Question: What is the assessed value of the property as noted in the document?
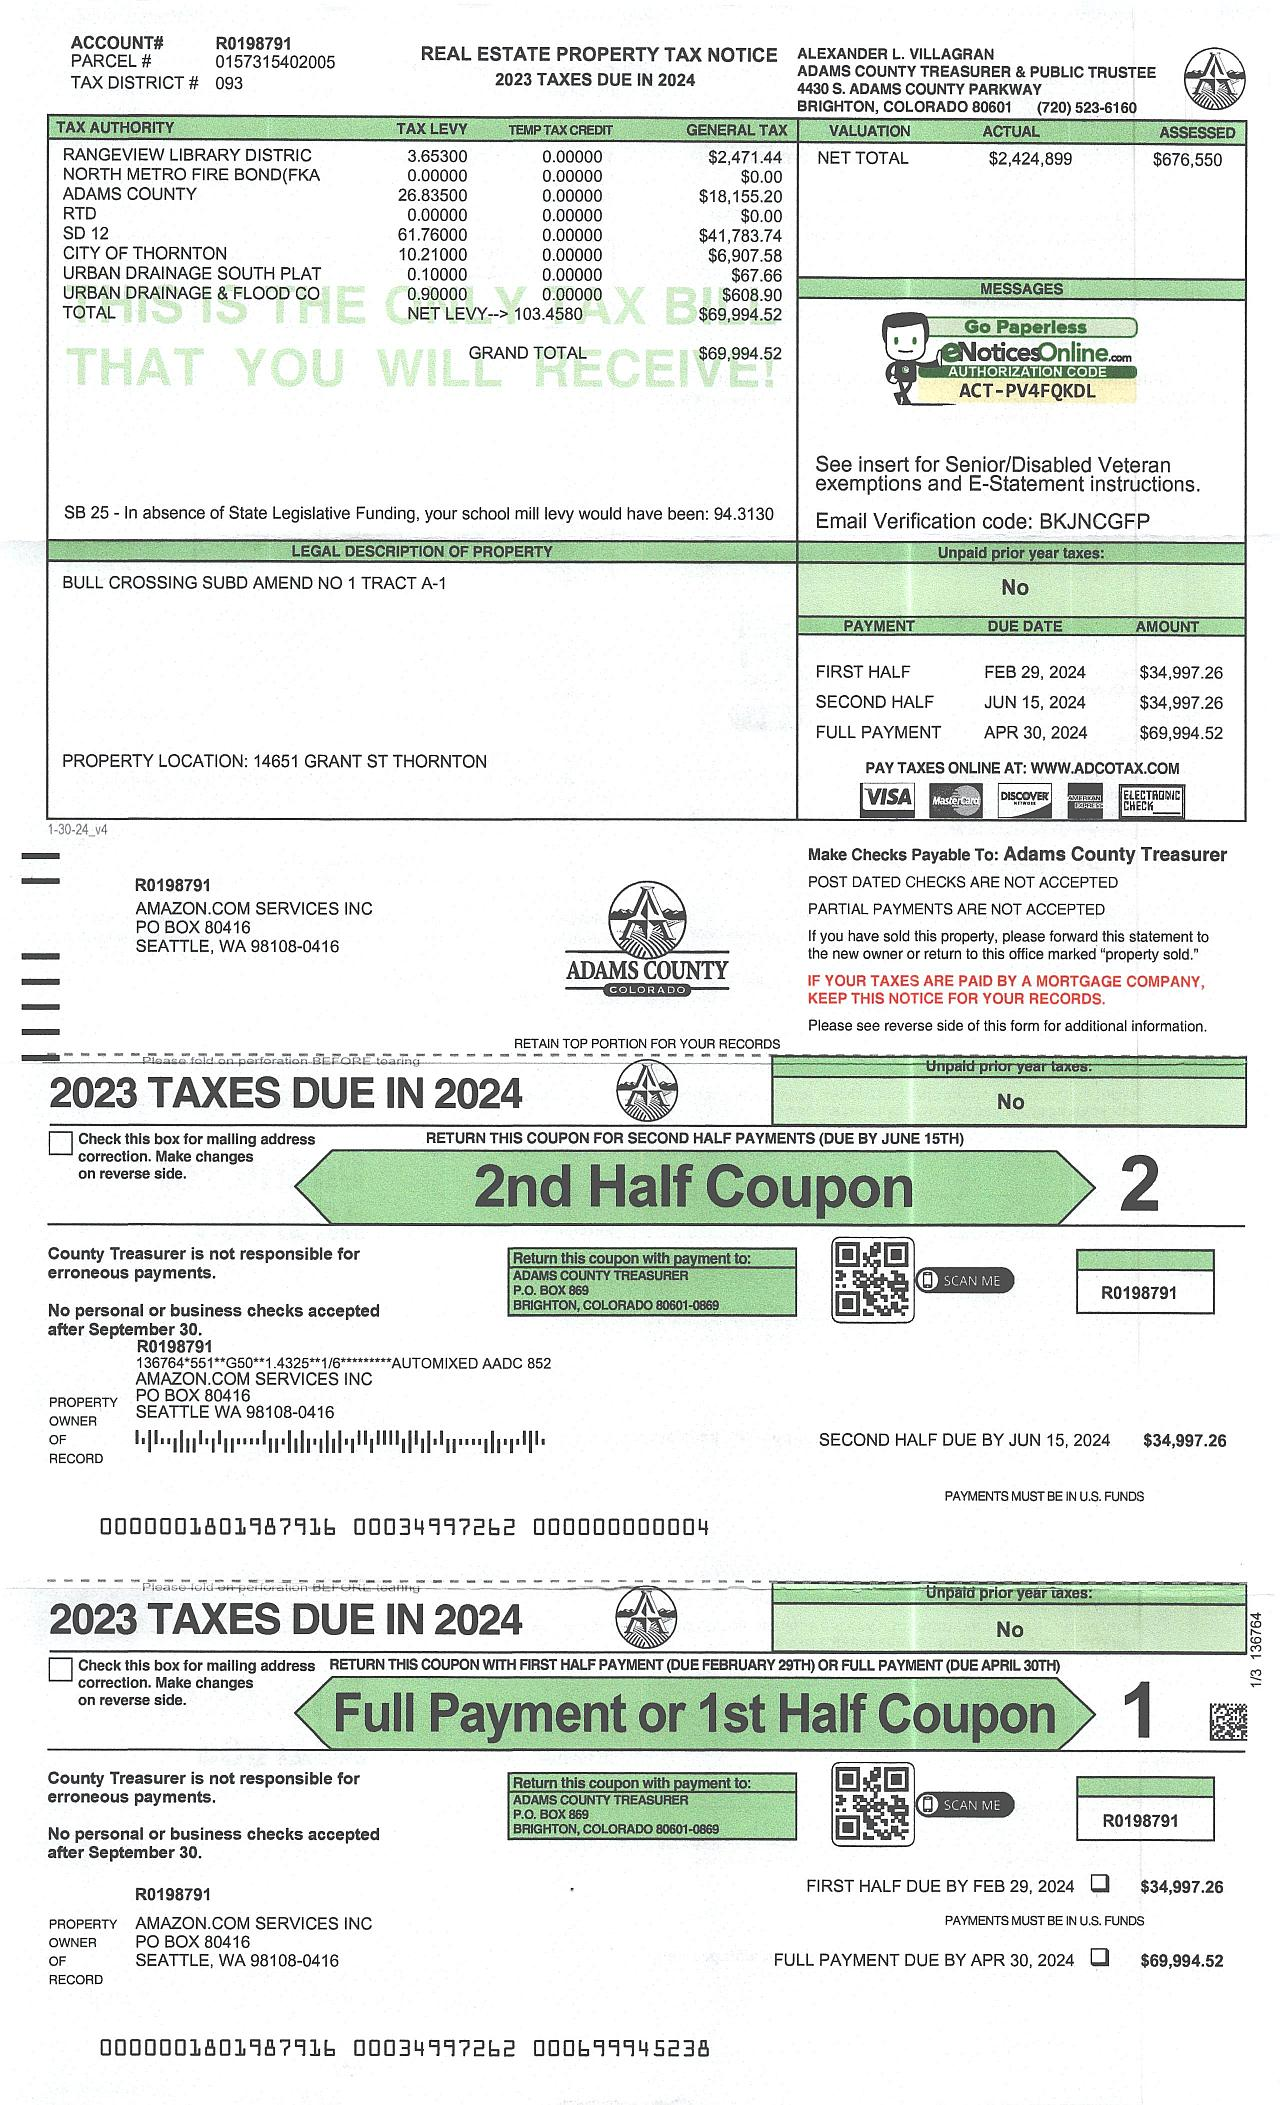
Answer: "$2,424,899 "